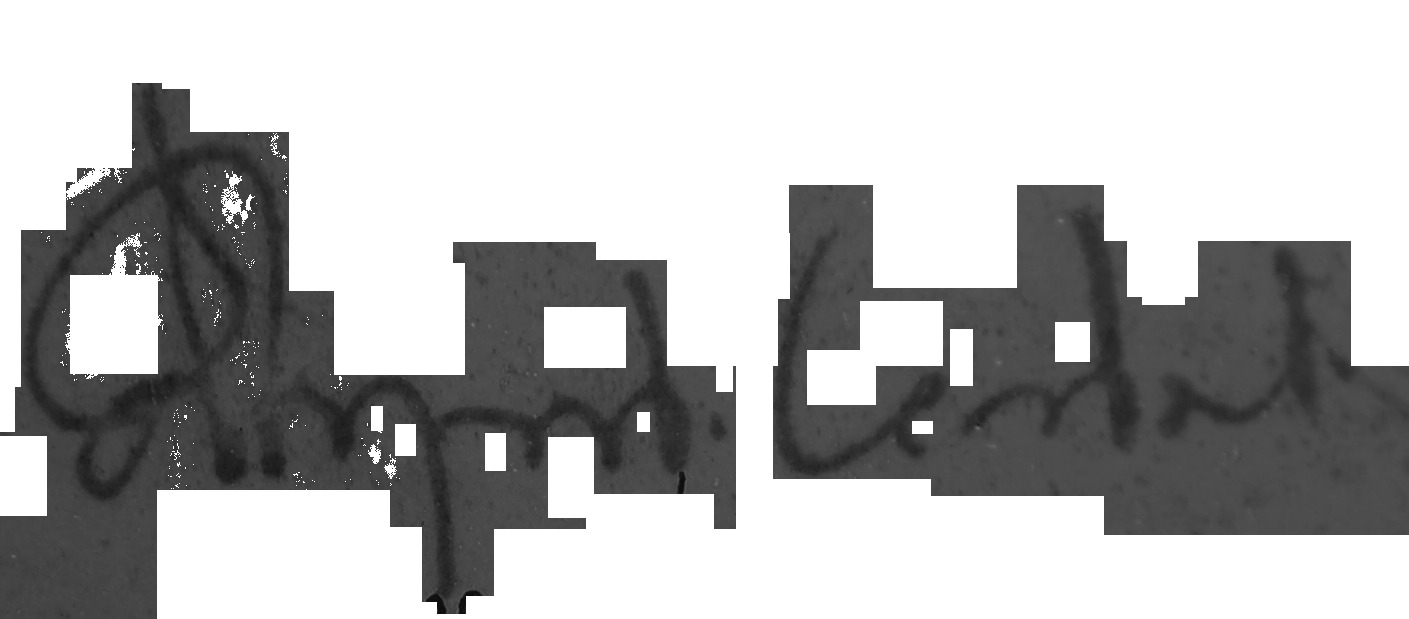
Signature of: kukrit pramoj